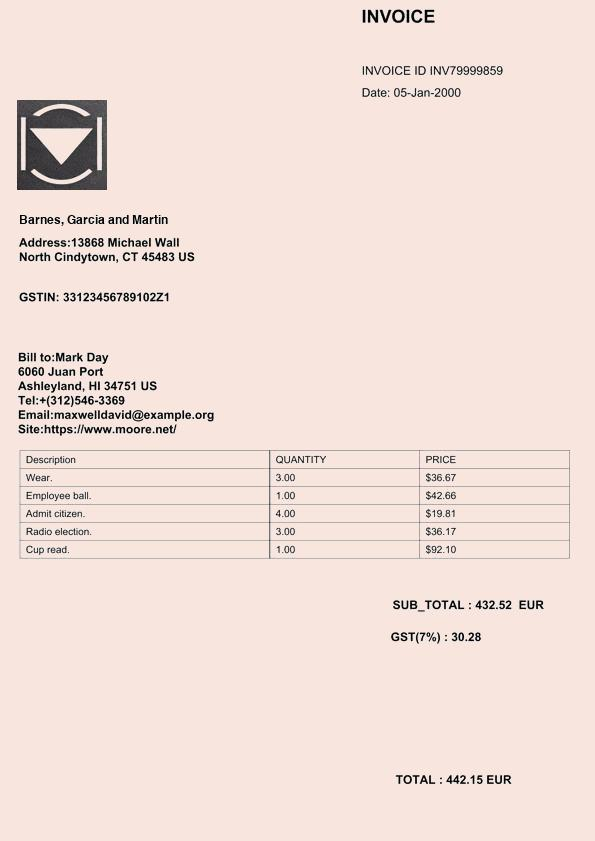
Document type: Invoice